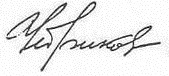
Signature of: viktor chebrikov